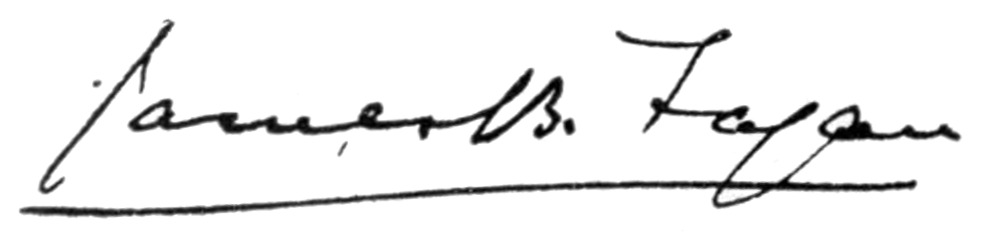
Signature of: j b fagan